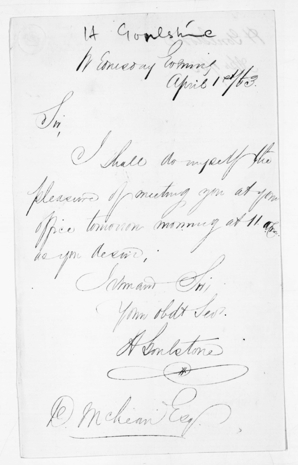
Signature of: henry goulstone